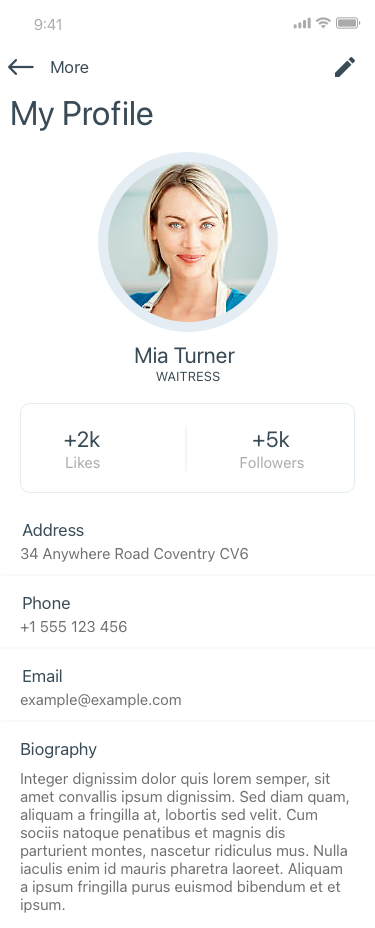
Text in this UI design:
Address
34 Anywhere Road Coventry CV6
Phone
+1 555 123 456
Email
example@example.com
Biography
Integer dignissim dolor quis lorem semper, sit amet convallis ipsum dignissim. Sed diam quam, aliquam a fringilla at, lobortis sed velit. Cum sociis natoque penatibus et magnis dis parturient montes, nascetur ridiculus mus. Nulla iaculis enim id mauris pharetra laoreet. Aliquam a ipsum fringilla purus euismod bibendum et et ipsum.
Mia Turner
WAITRESS
+2k
Likes
+5k
Followers